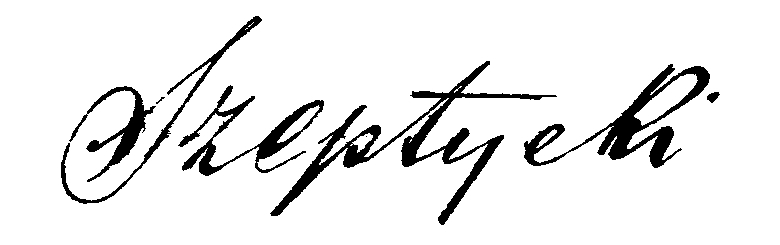
Signature of: stanisław szeptycki